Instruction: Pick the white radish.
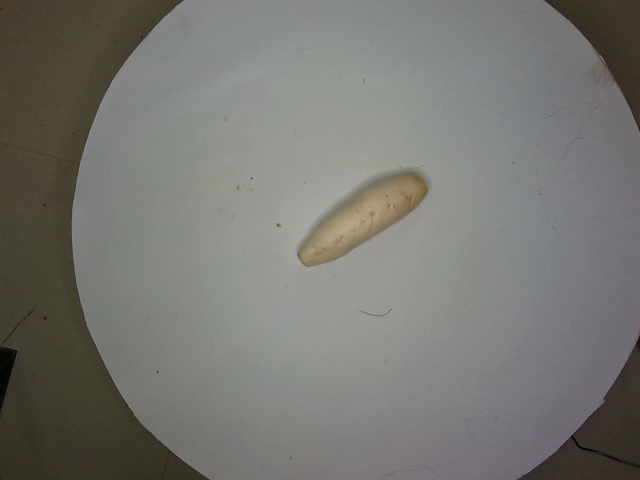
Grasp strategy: vertical